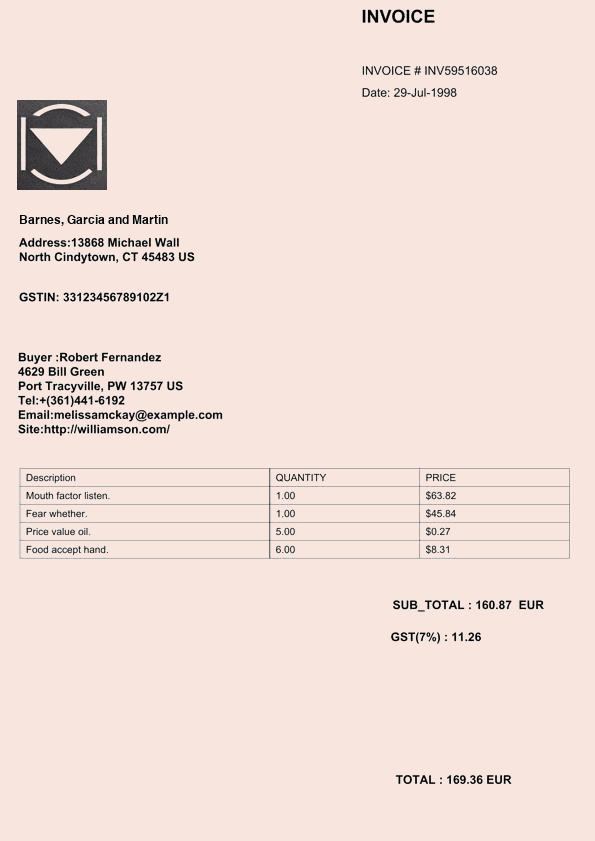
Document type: Invoice